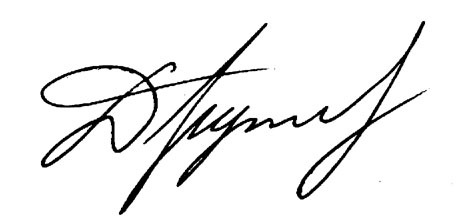
Signature of: sergey drugal